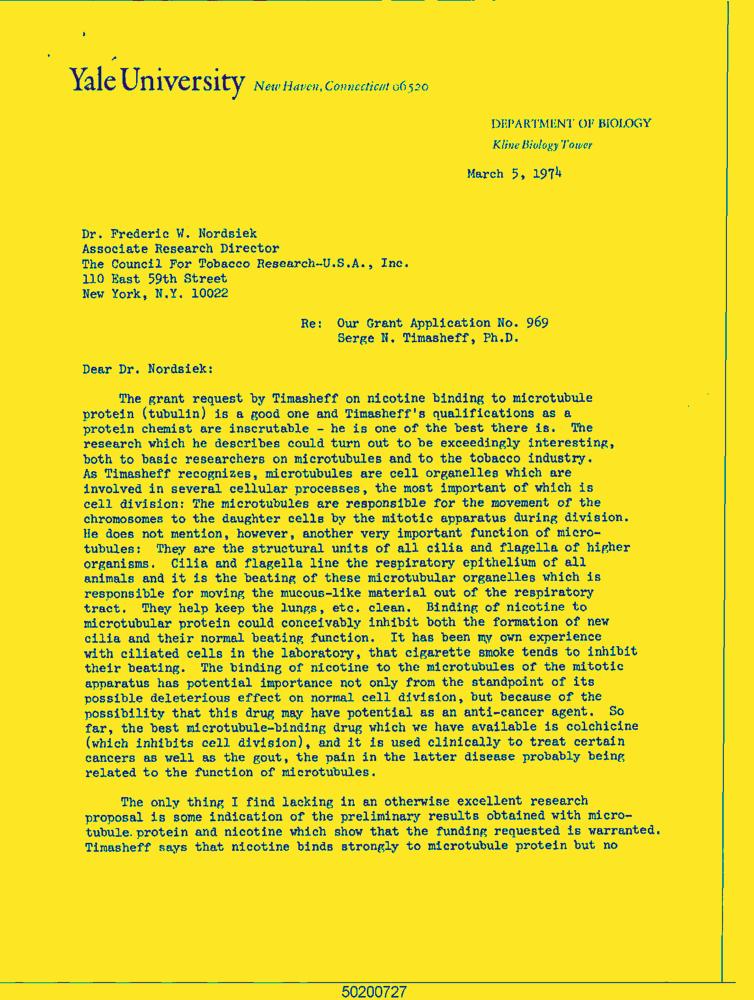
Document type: Letter-Doc